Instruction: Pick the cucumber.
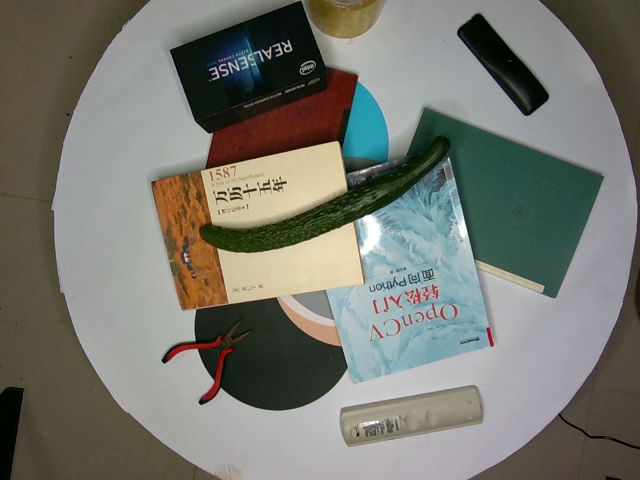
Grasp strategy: vertical